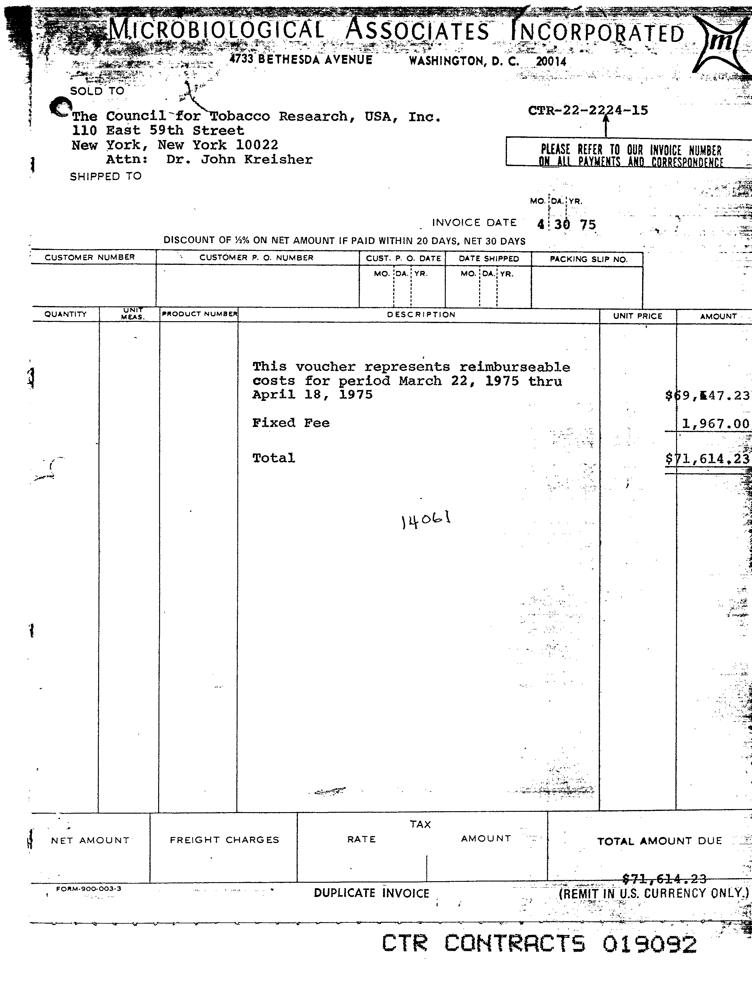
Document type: Invoice